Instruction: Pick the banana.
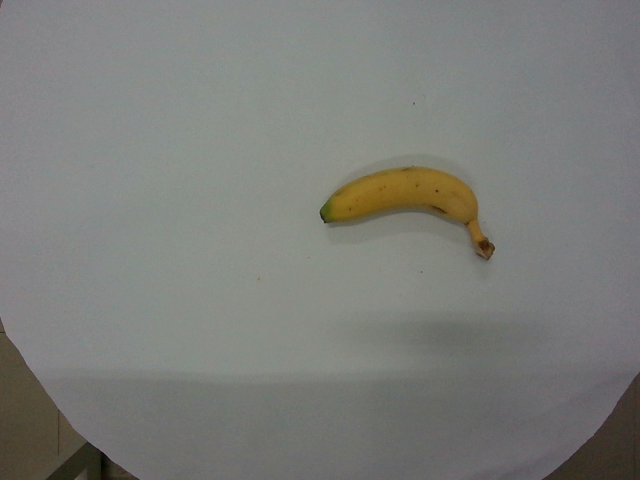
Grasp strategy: vertical